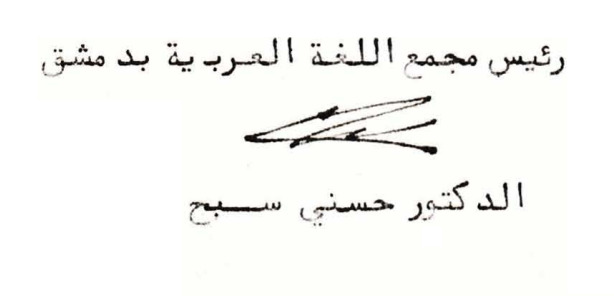
Signature of: husni sabah